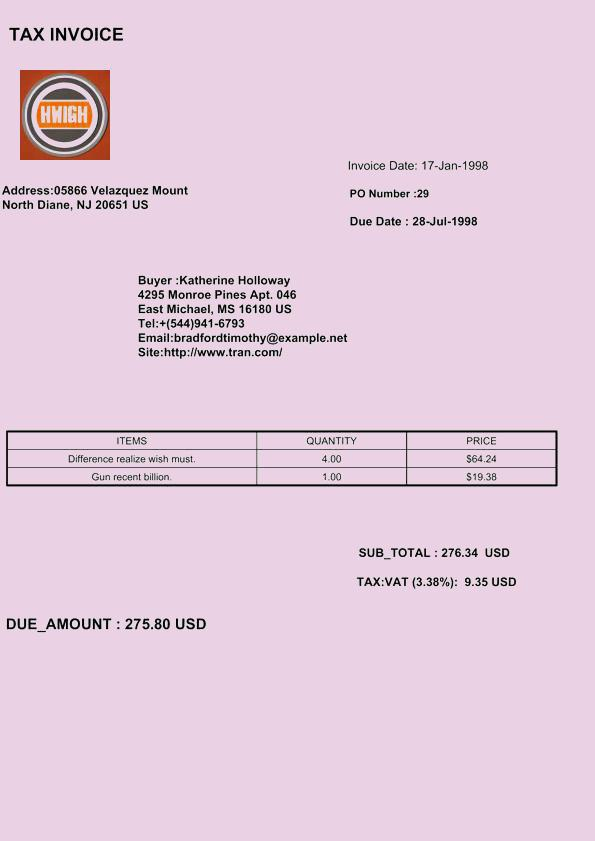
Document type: Invoice